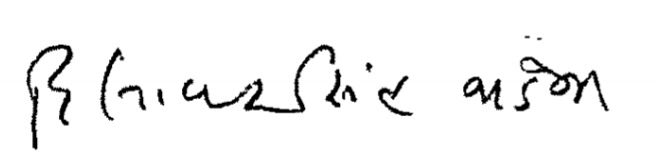
Signature of: dilavarsinh jadeja